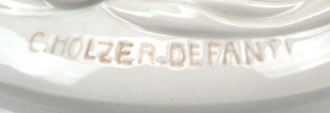
Signature of: constantin holzer defanti